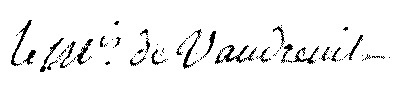
Signature of: louis philippe de vaudreuil